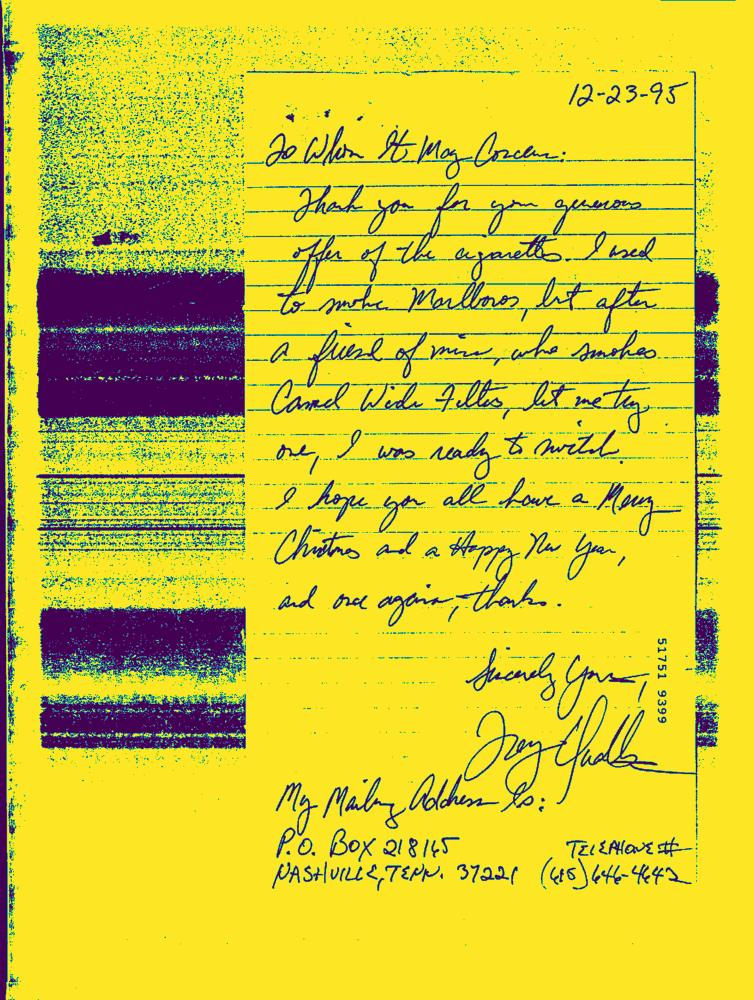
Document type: Hand-Written